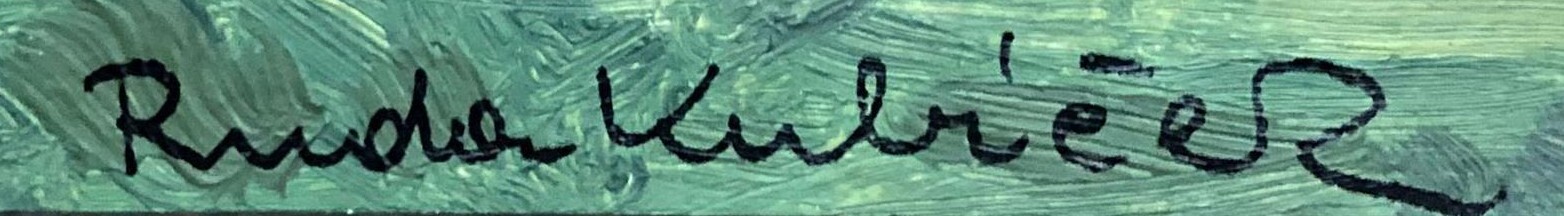
Signature of: ruda kubíček